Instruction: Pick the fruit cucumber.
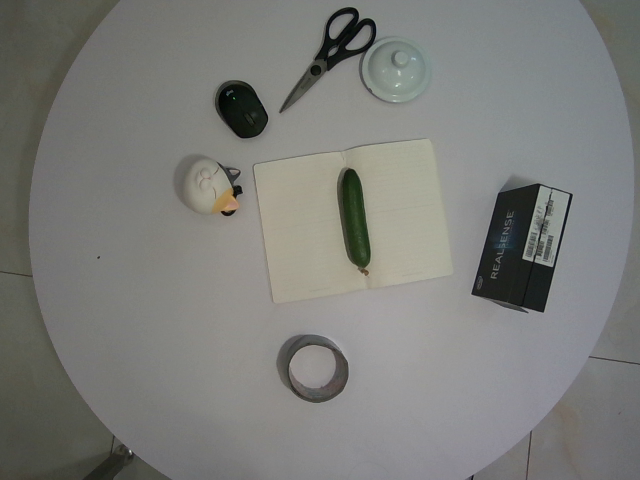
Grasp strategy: vertical